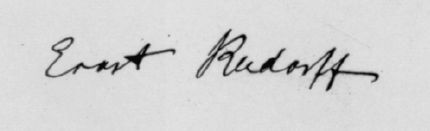
Signature of: ernst rudorff